Question: What is the suspected problem?
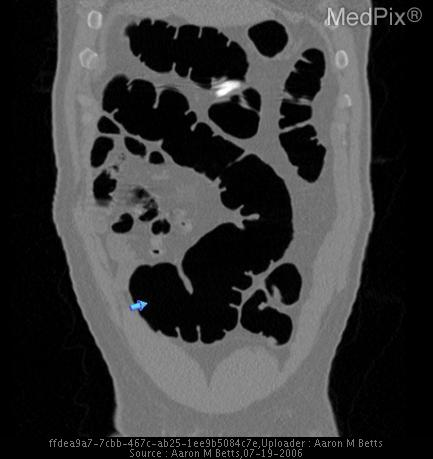
Answer: The findings suggest All of the small bowel loops are confined to right hemi-abdomen.
The Cecum is in a normal RLQ anatomical position.
The Colon is mostly in left hemi-abdomen, and the ascending colon deviates to the left.. Virtual colonoscopy coronal reconstruction showing:
• Loops of small bowel in right hemiabdomen
• Majority of colon occupying left hemiabdomen
• Leftward deviation of ascending colon
• Cecum in anatomical position. The patient might have a history of This 44 yo man was referred to Radiology for virtual colonoscopy. He has a remote family history of colon cancer. He denies melena, hematochezia, constipation, diarrhea, and abdominal pain.

Medical Hx: asthma, hypertension, chronic lower back pain.
Surgical Hx: none
Family Hx: Colon cancer - remote.
Social Hx: (-)tobacco, (-)alcohol.